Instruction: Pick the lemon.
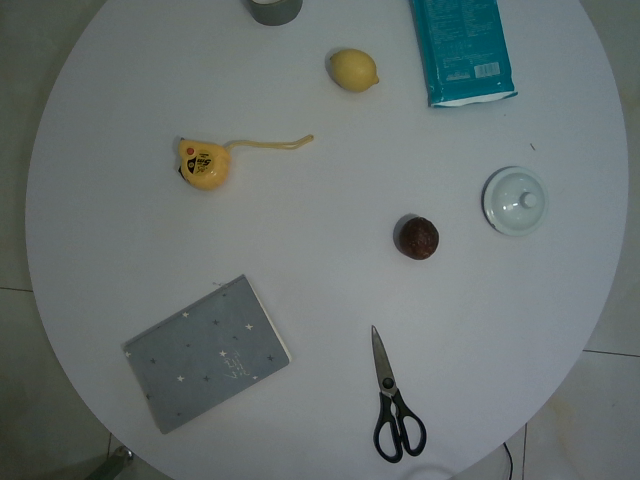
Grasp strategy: vertical